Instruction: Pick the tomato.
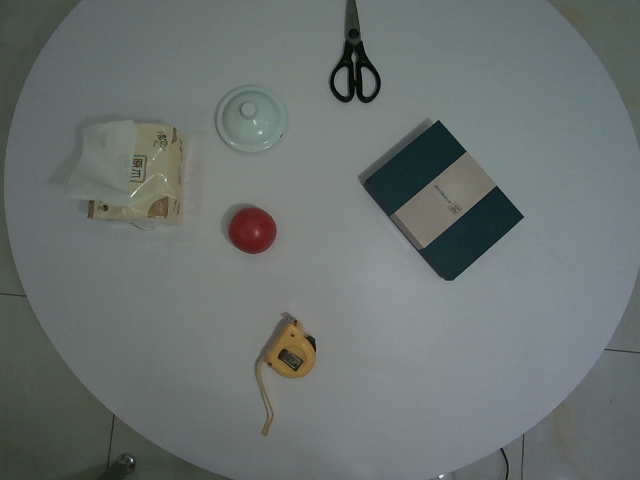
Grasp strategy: vertical